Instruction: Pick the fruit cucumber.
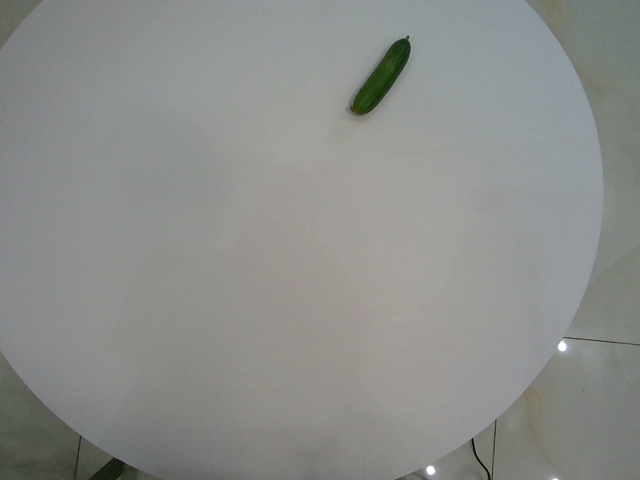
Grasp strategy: vertical